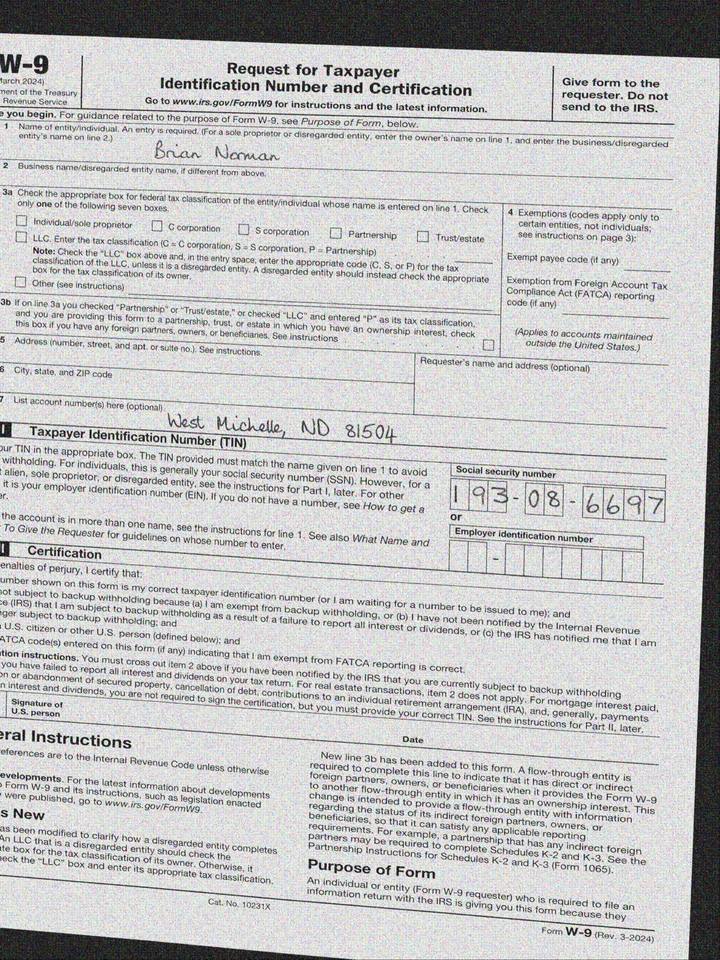
adr2: West Michelle, ND 81504
cbx: no
ssn: 193086697
enm: Brian Norman